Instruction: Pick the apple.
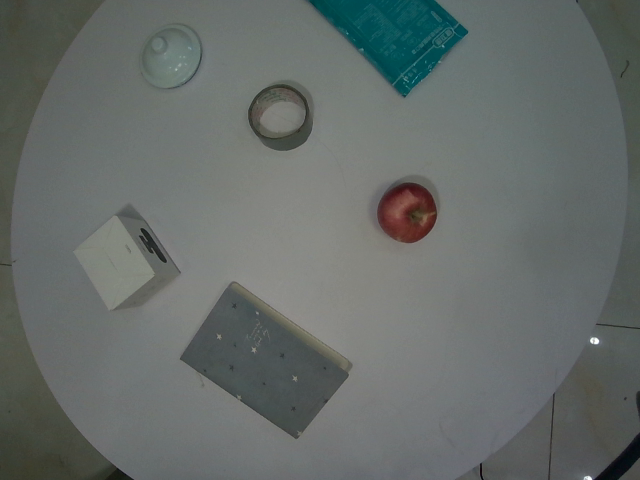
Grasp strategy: vertical